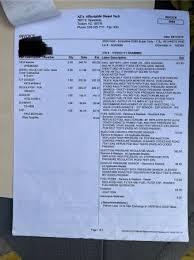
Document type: Invoice